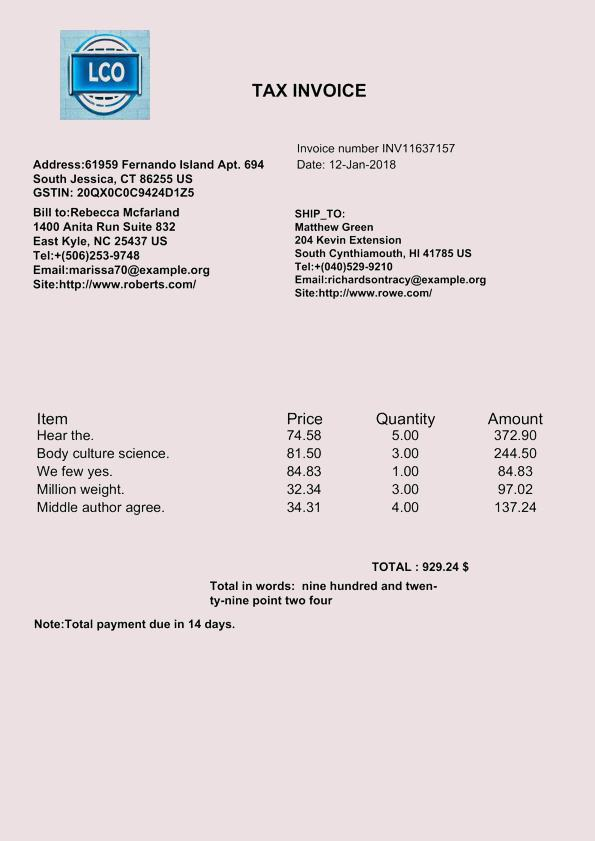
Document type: Invoice